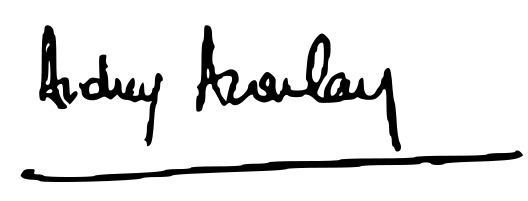
Signature of: audrey azoulay